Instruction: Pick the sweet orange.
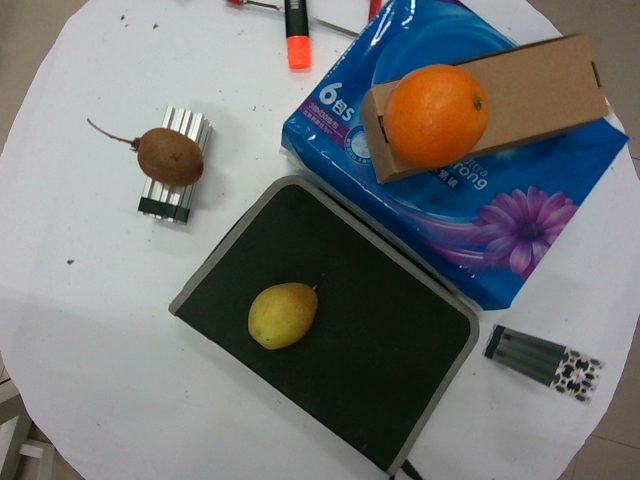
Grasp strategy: vertical